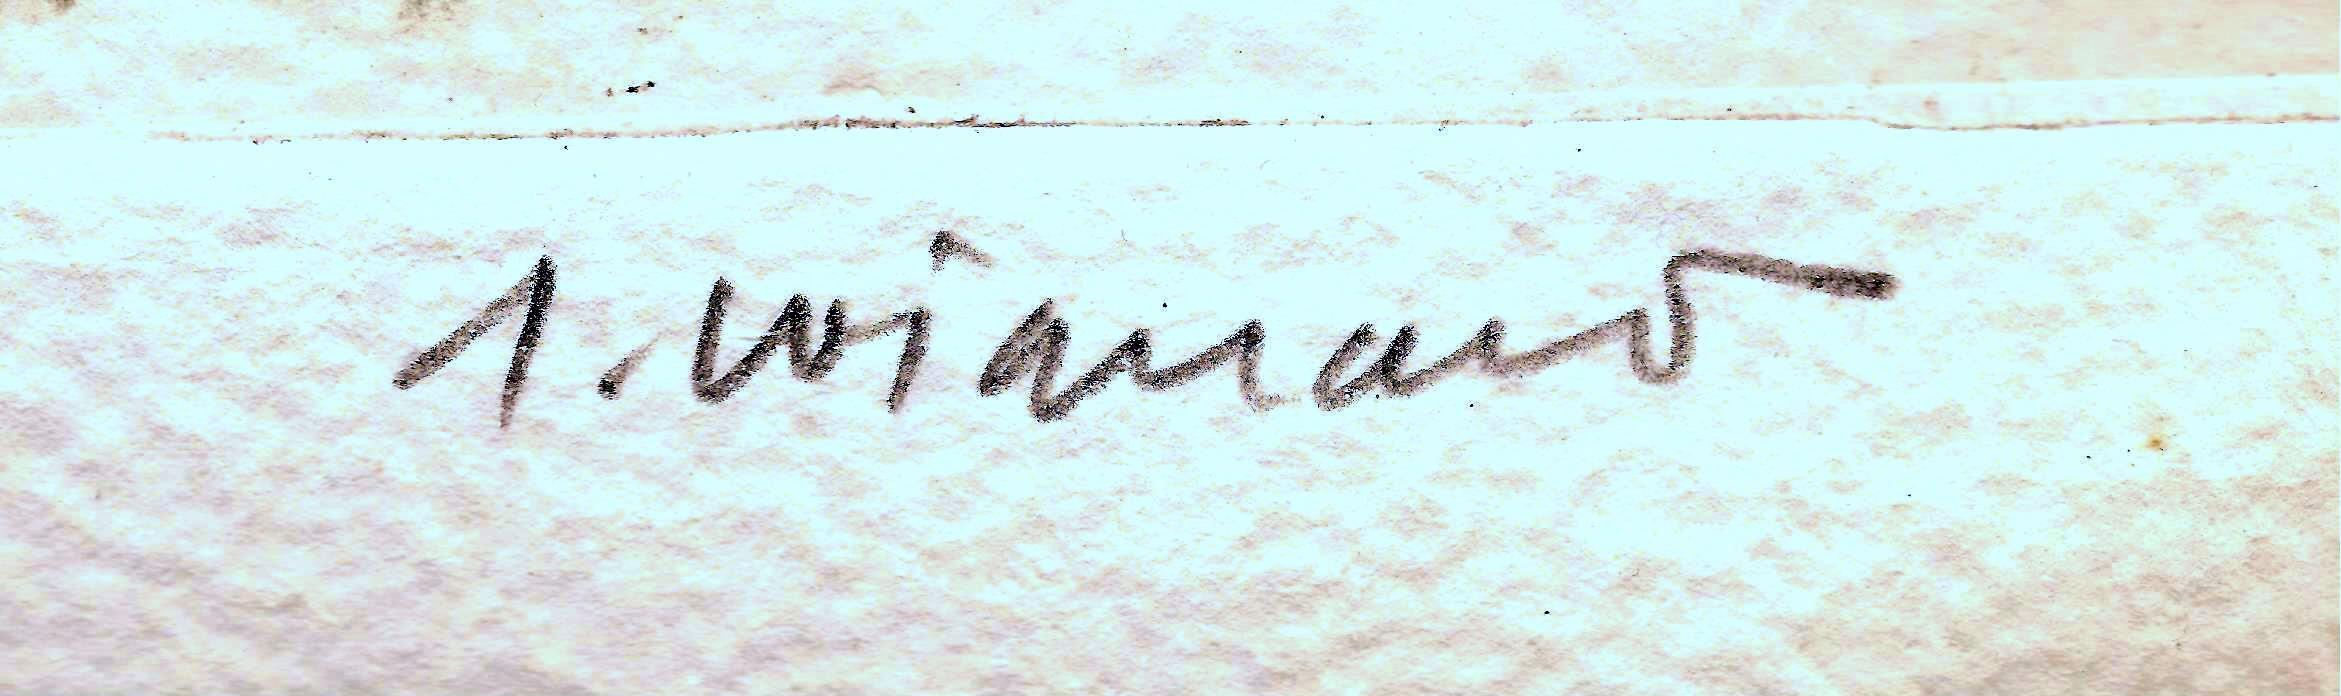
Signature of: james coignard